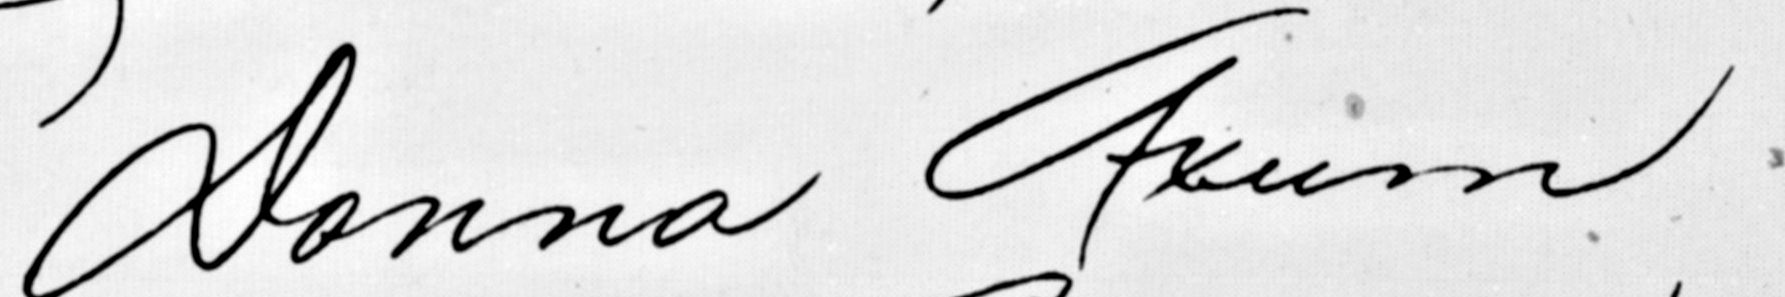
Signature of: donna axum